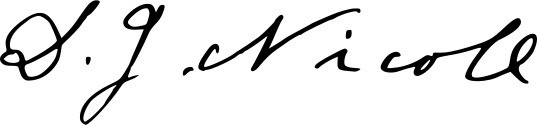
Signature of: david nicoll